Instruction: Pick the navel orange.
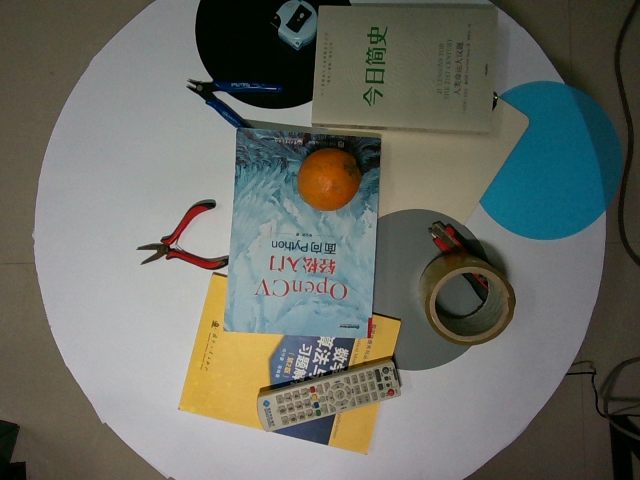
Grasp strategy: vertical